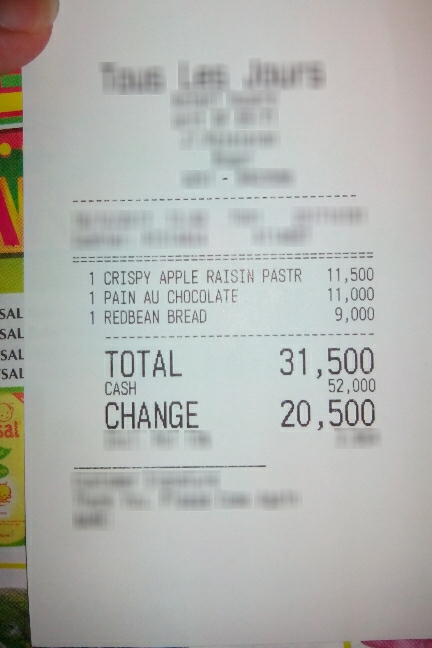
Number of items: 3
Total: 31,500
OCR text regions:
text: 1
text: CRISPY
text: APPLE
text: RAISIN
text: PASTR
text: 11,500
text: 1
text: PAIN
text: AU
text: CHOCOLATE
text: 11,000
text: 1
text: REDBEAN
text: BREAD
text: 9,000
text: TOTAL
text: 31,500
text: CASH
text: 52,000
text: CHANGE
text: 20,500